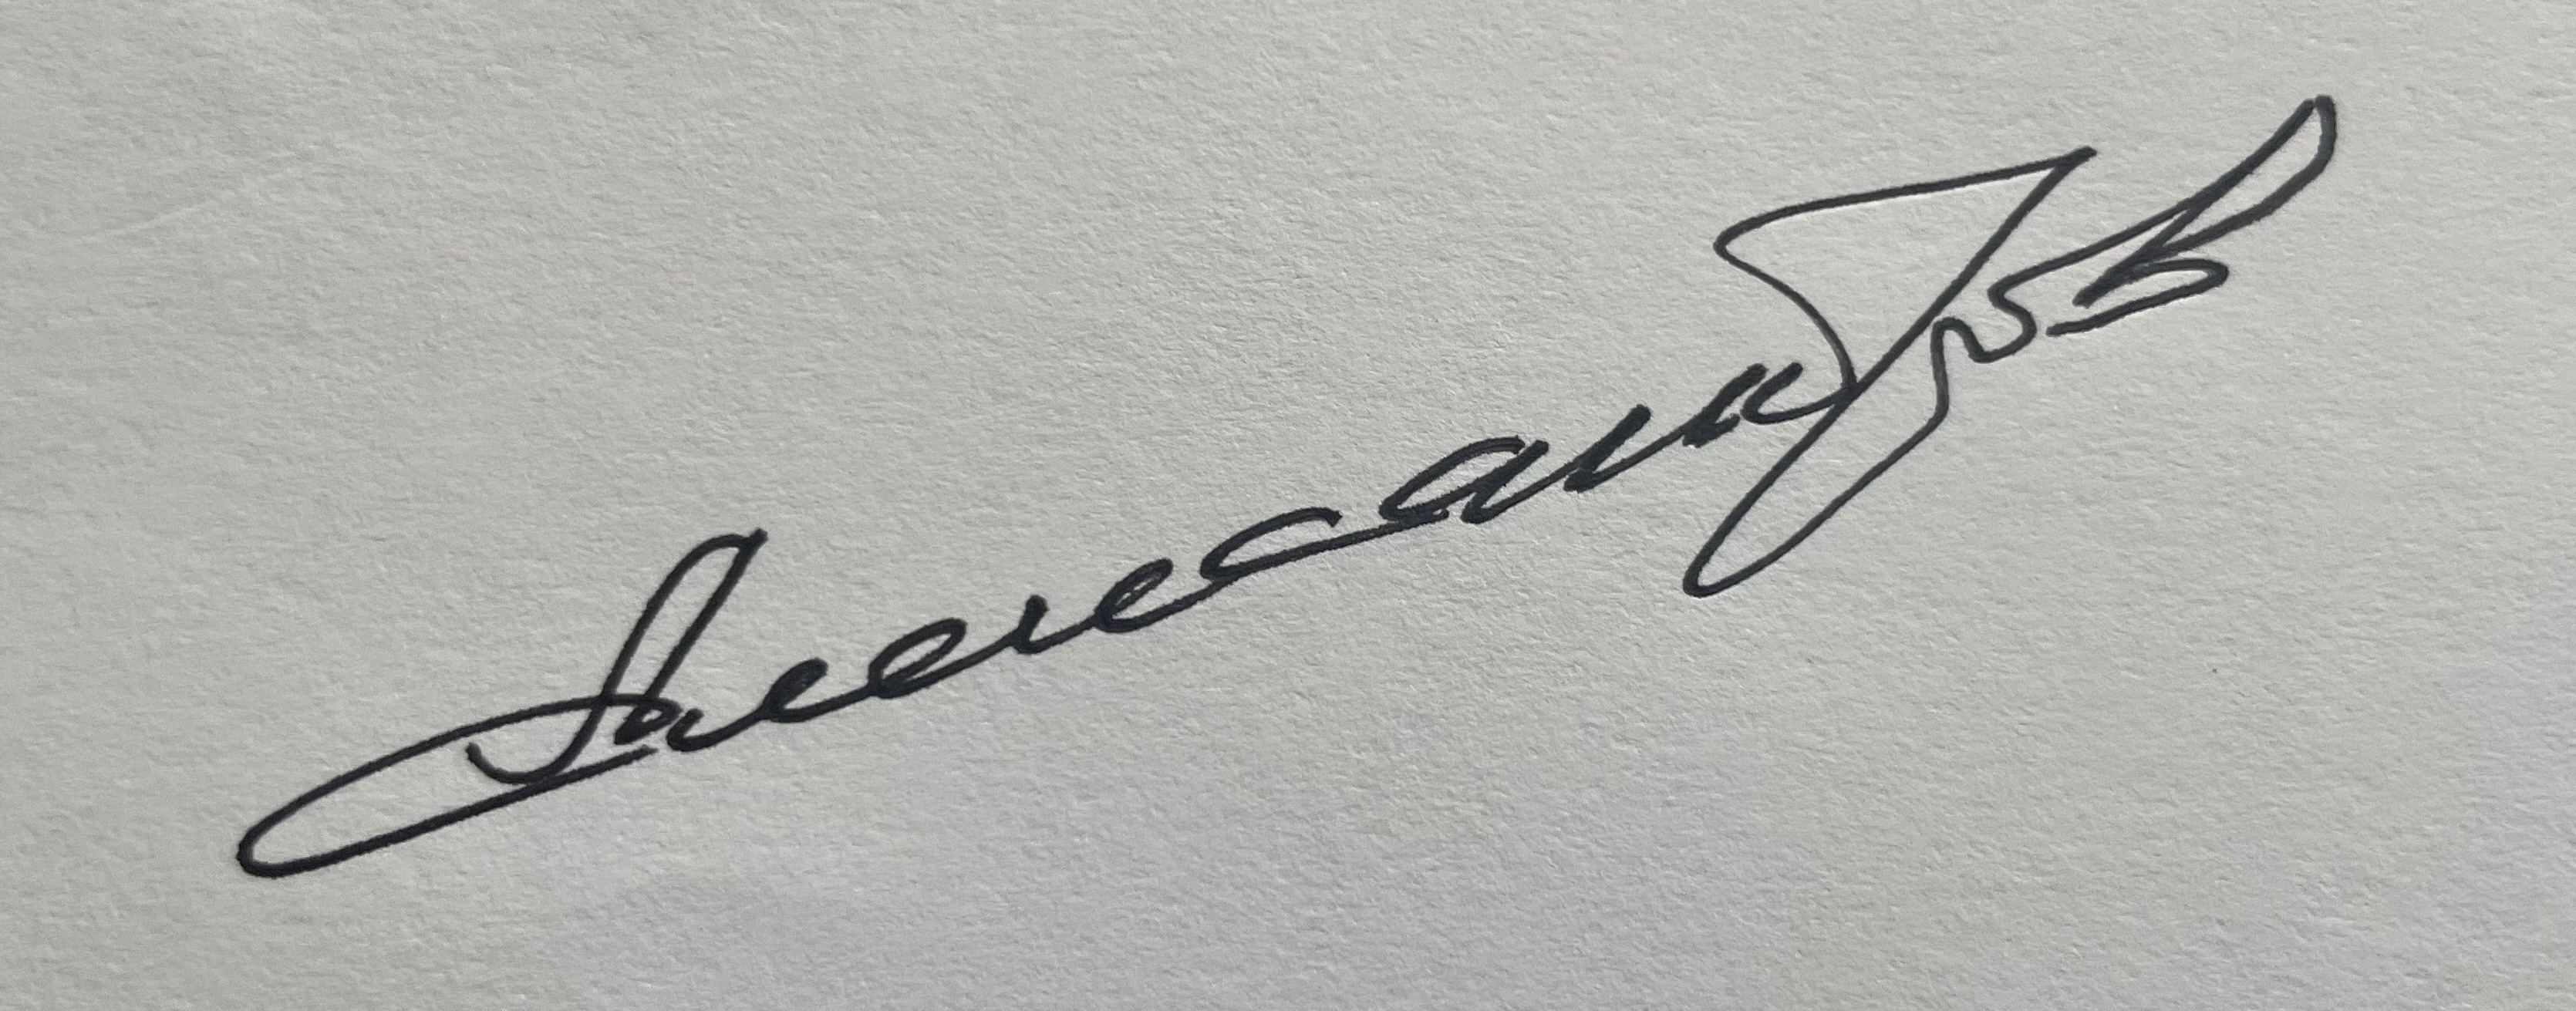
Signature of: alexey alexandrov